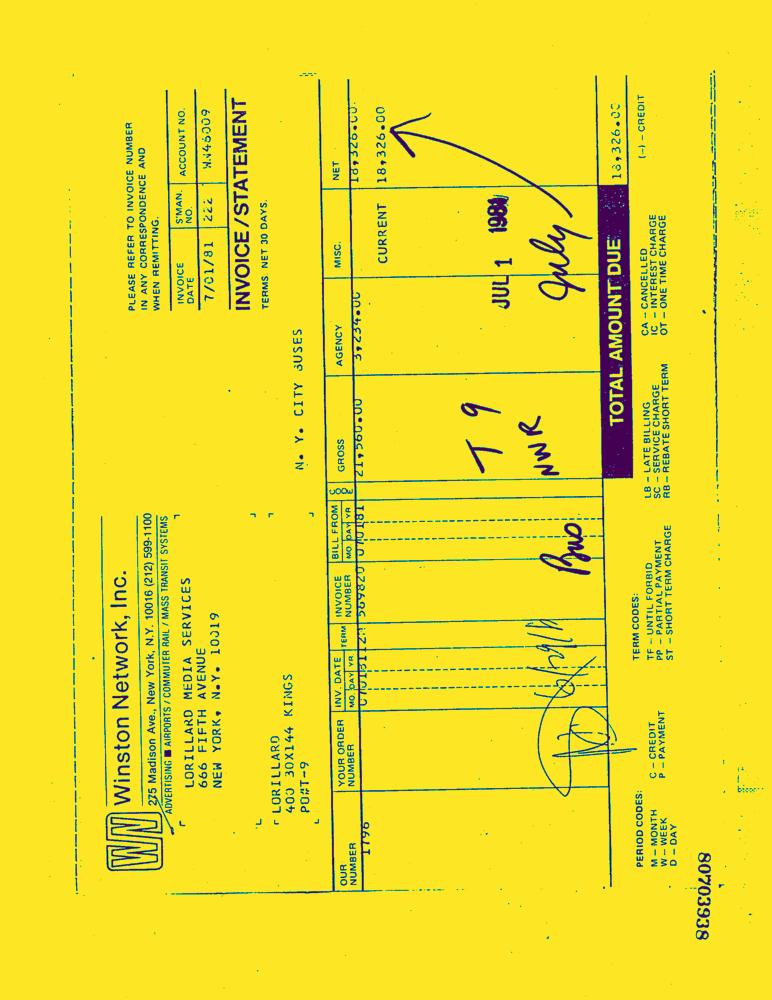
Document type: Invoice-Doc